Question: How does the patient history play a role?
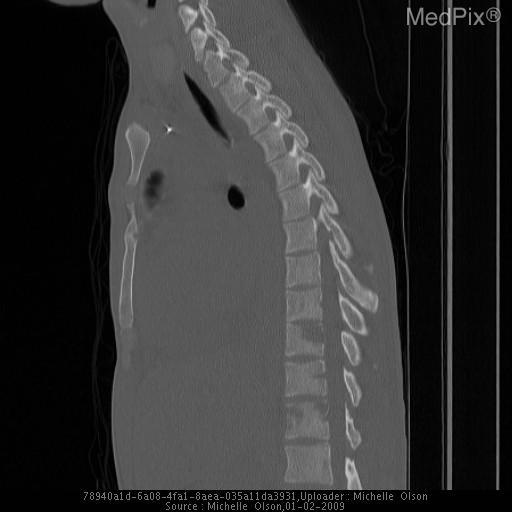
Answer: The patient's history of The patient is a 23 year old man who presented with four weeks of persistent mid back pain. He received pain medications with minimal relief. His pain gradually worsened over three months to involve his left leg and hip. The patient had associated fevers, weight loss, night sweats, fatigue, and intermittent abdominal pain. is key in understanding the case.